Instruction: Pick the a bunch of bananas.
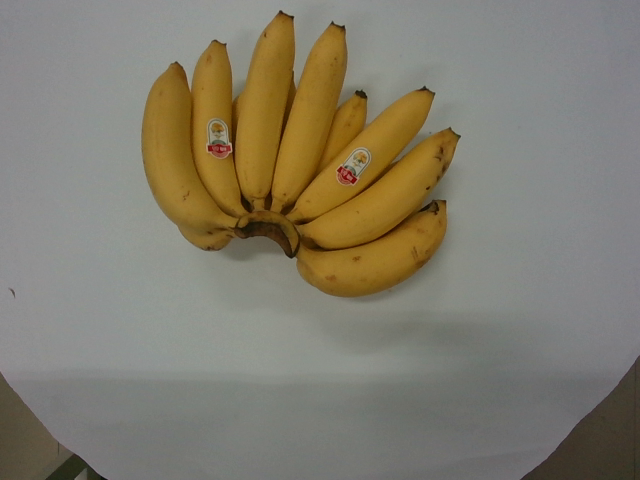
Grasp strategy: vertical